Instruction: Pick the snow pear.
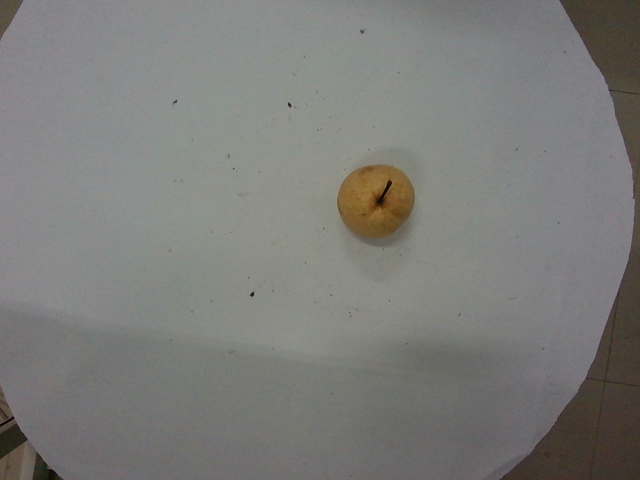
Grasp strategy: vertical